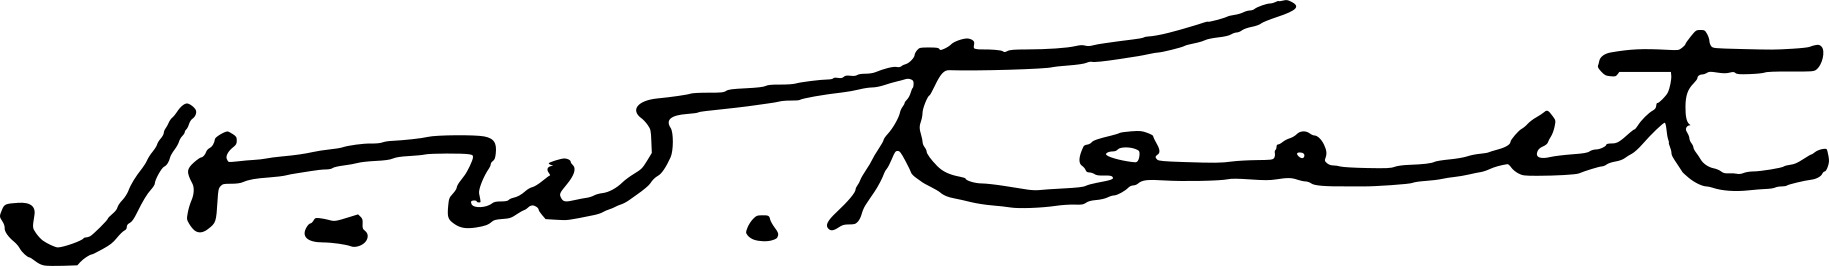
Signature of: henry watson kent